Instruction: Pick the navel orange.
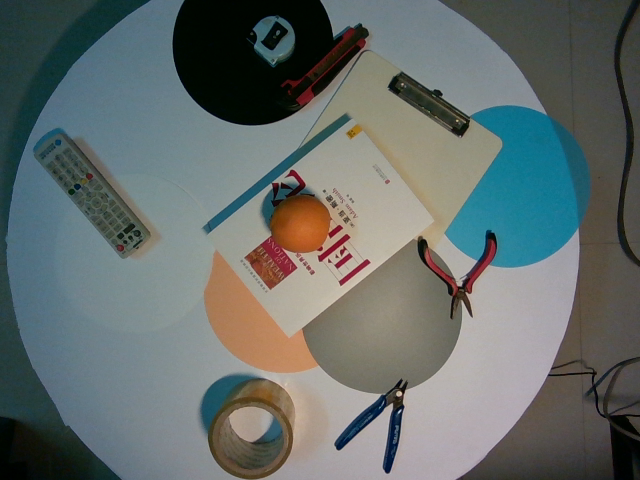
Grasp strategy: vertical